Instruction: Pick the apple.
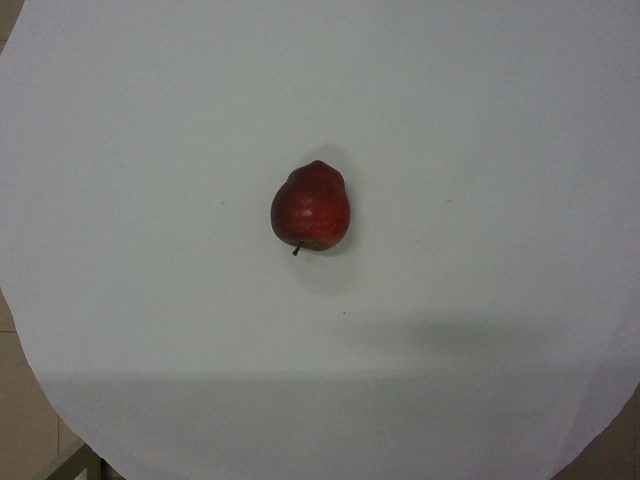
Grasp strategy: vertical